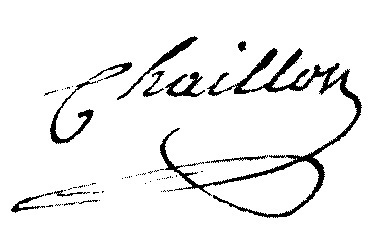
Signature of: étienne chaillon